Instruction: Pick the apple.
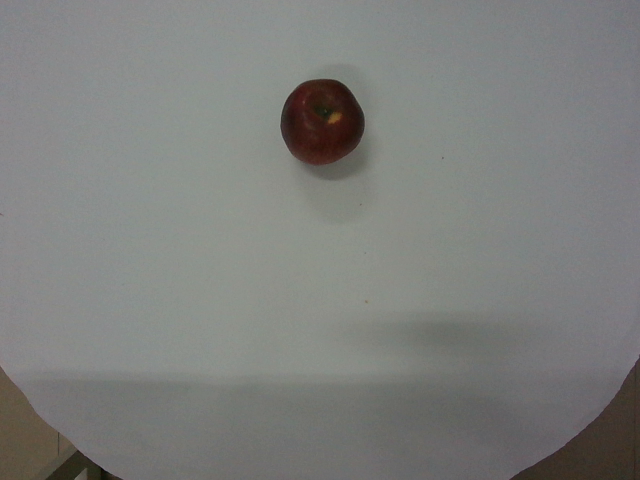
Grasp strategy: vertical